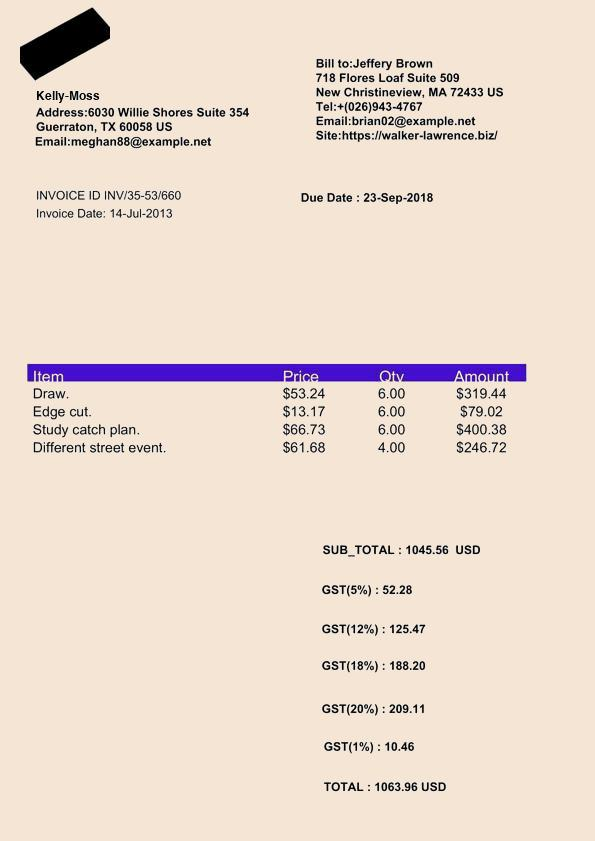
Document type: Invoice